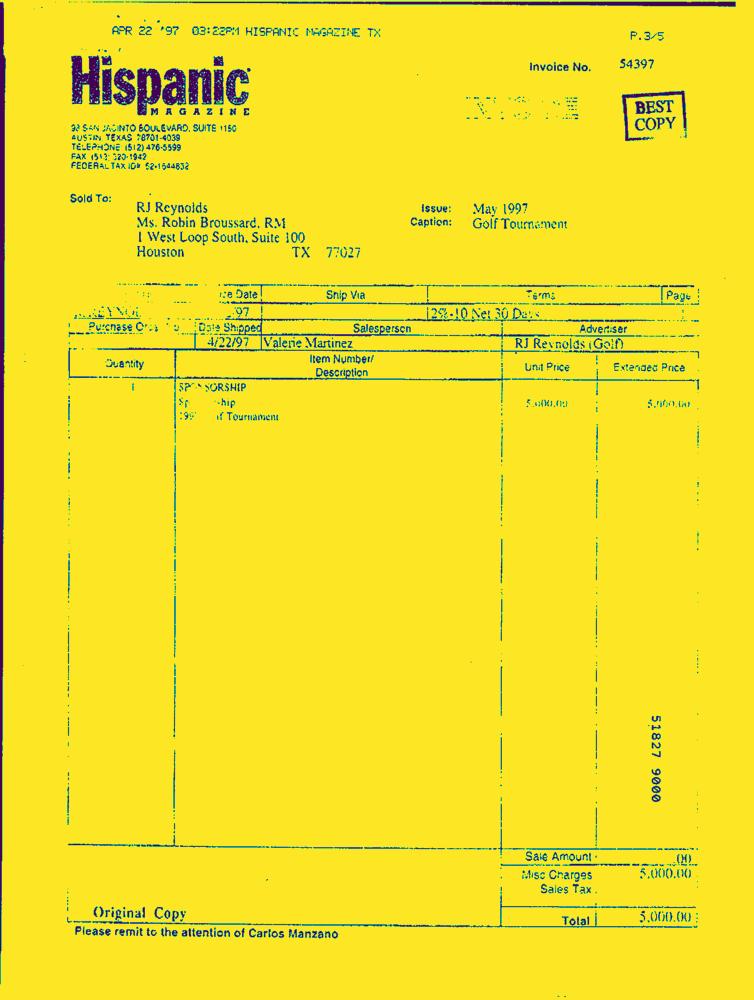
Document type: Invoice-Doc